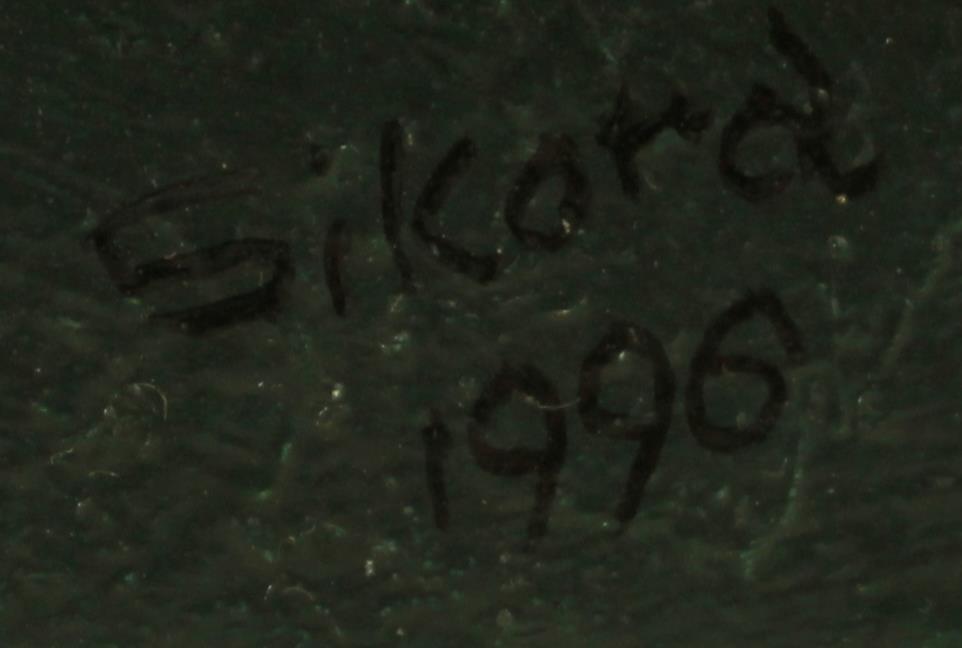
Signature of: alois sikora